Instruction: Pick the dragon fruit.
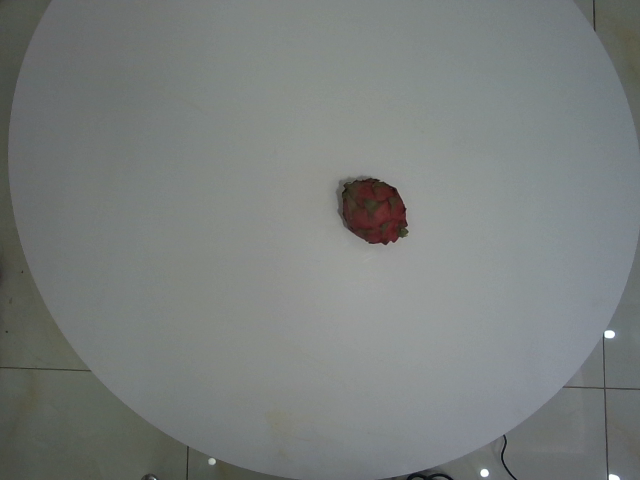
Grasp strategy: vertical